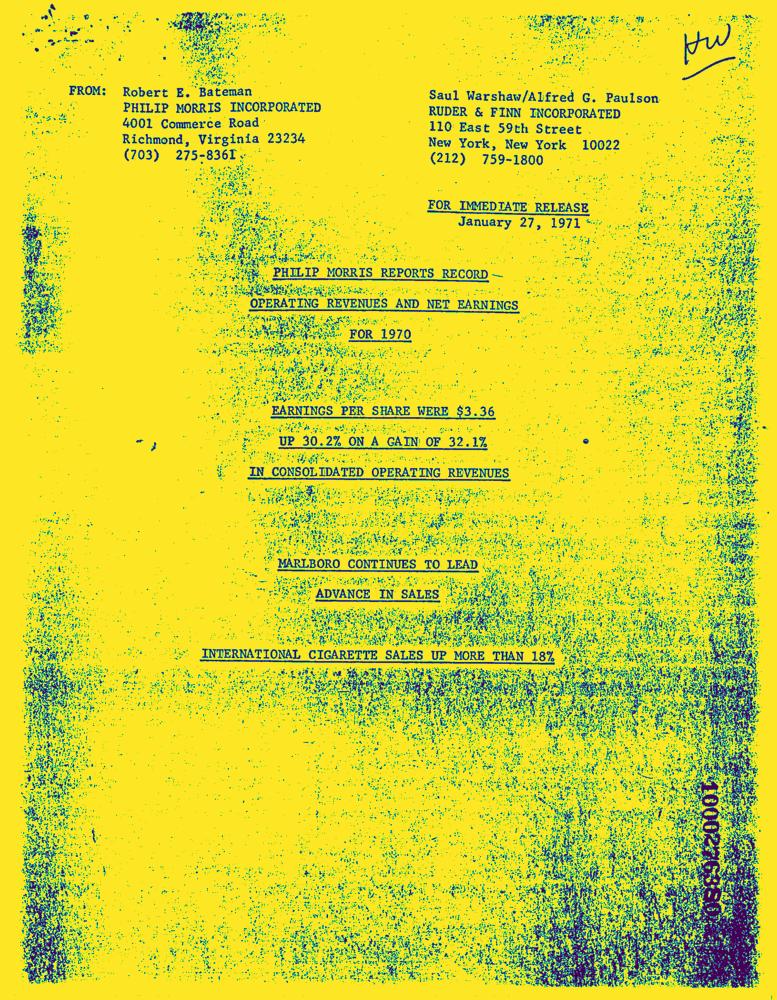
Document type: News-Article